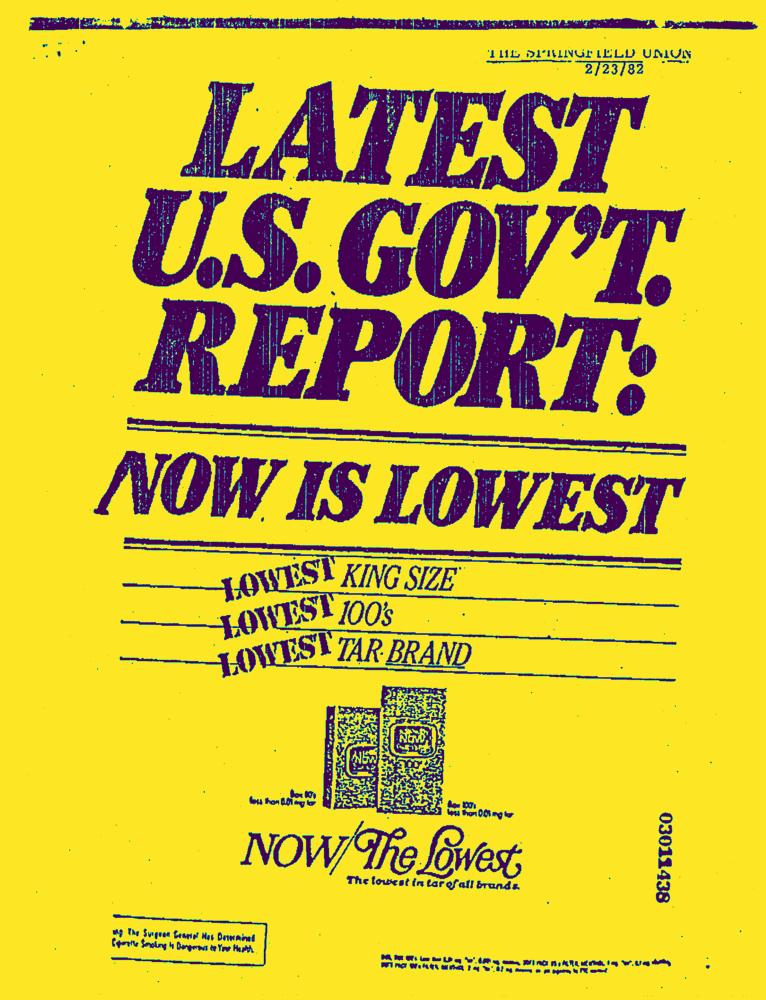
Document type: AD